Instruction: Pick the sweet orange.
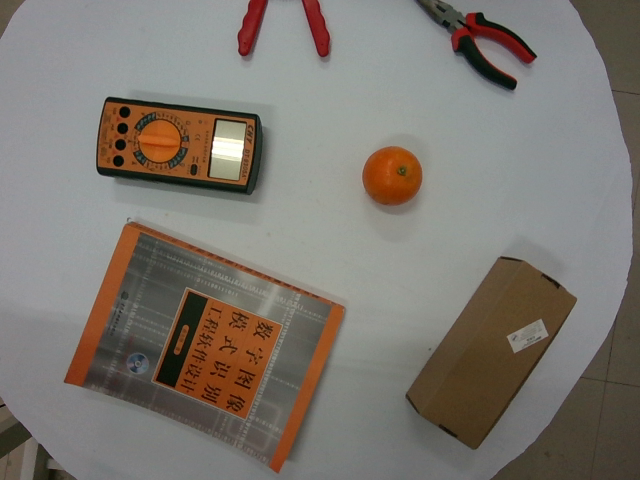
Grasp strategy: vertical